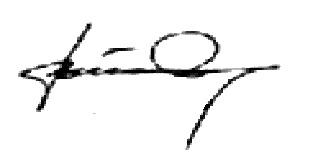
Signature of: bülent arınç